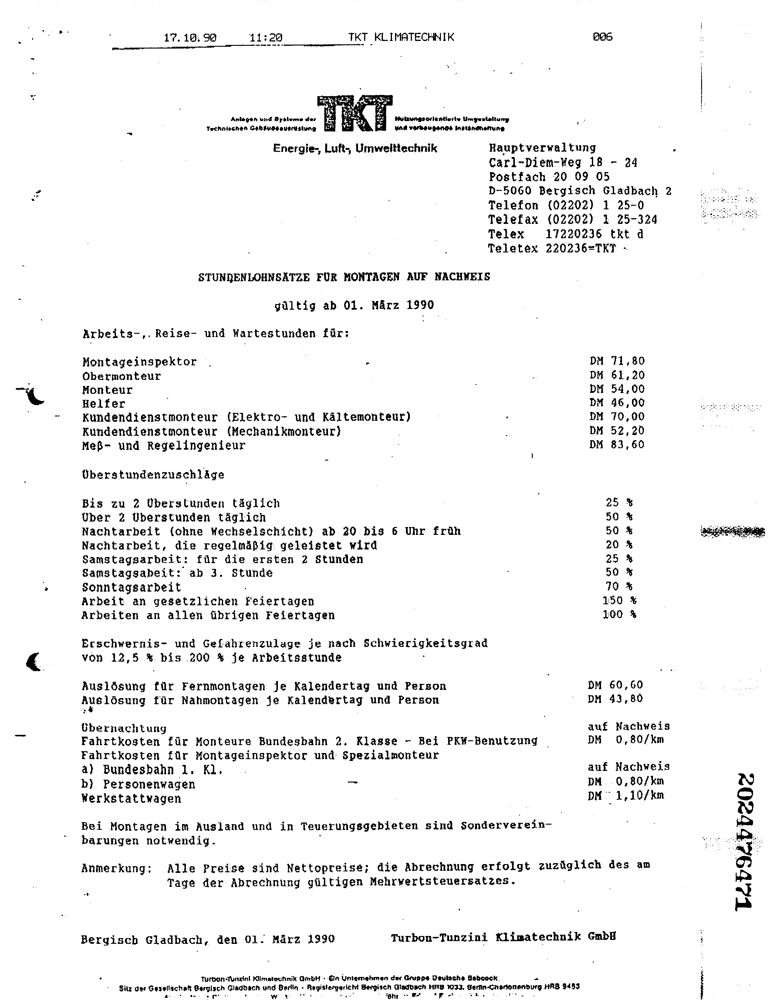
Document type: Invoice